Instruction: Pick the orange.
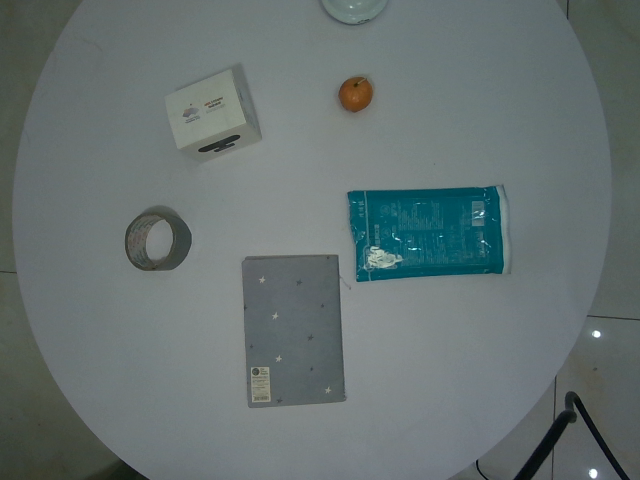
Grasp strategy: vertical